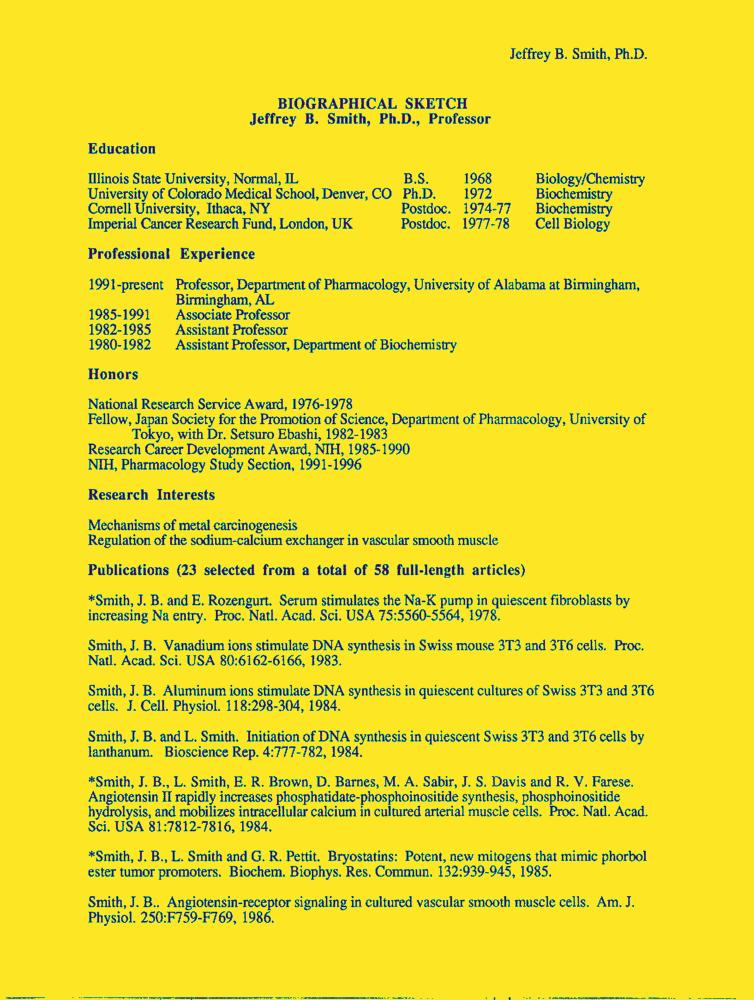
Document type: Resume-Doc